Question: What is the earliest payment due date mentioned in the document?
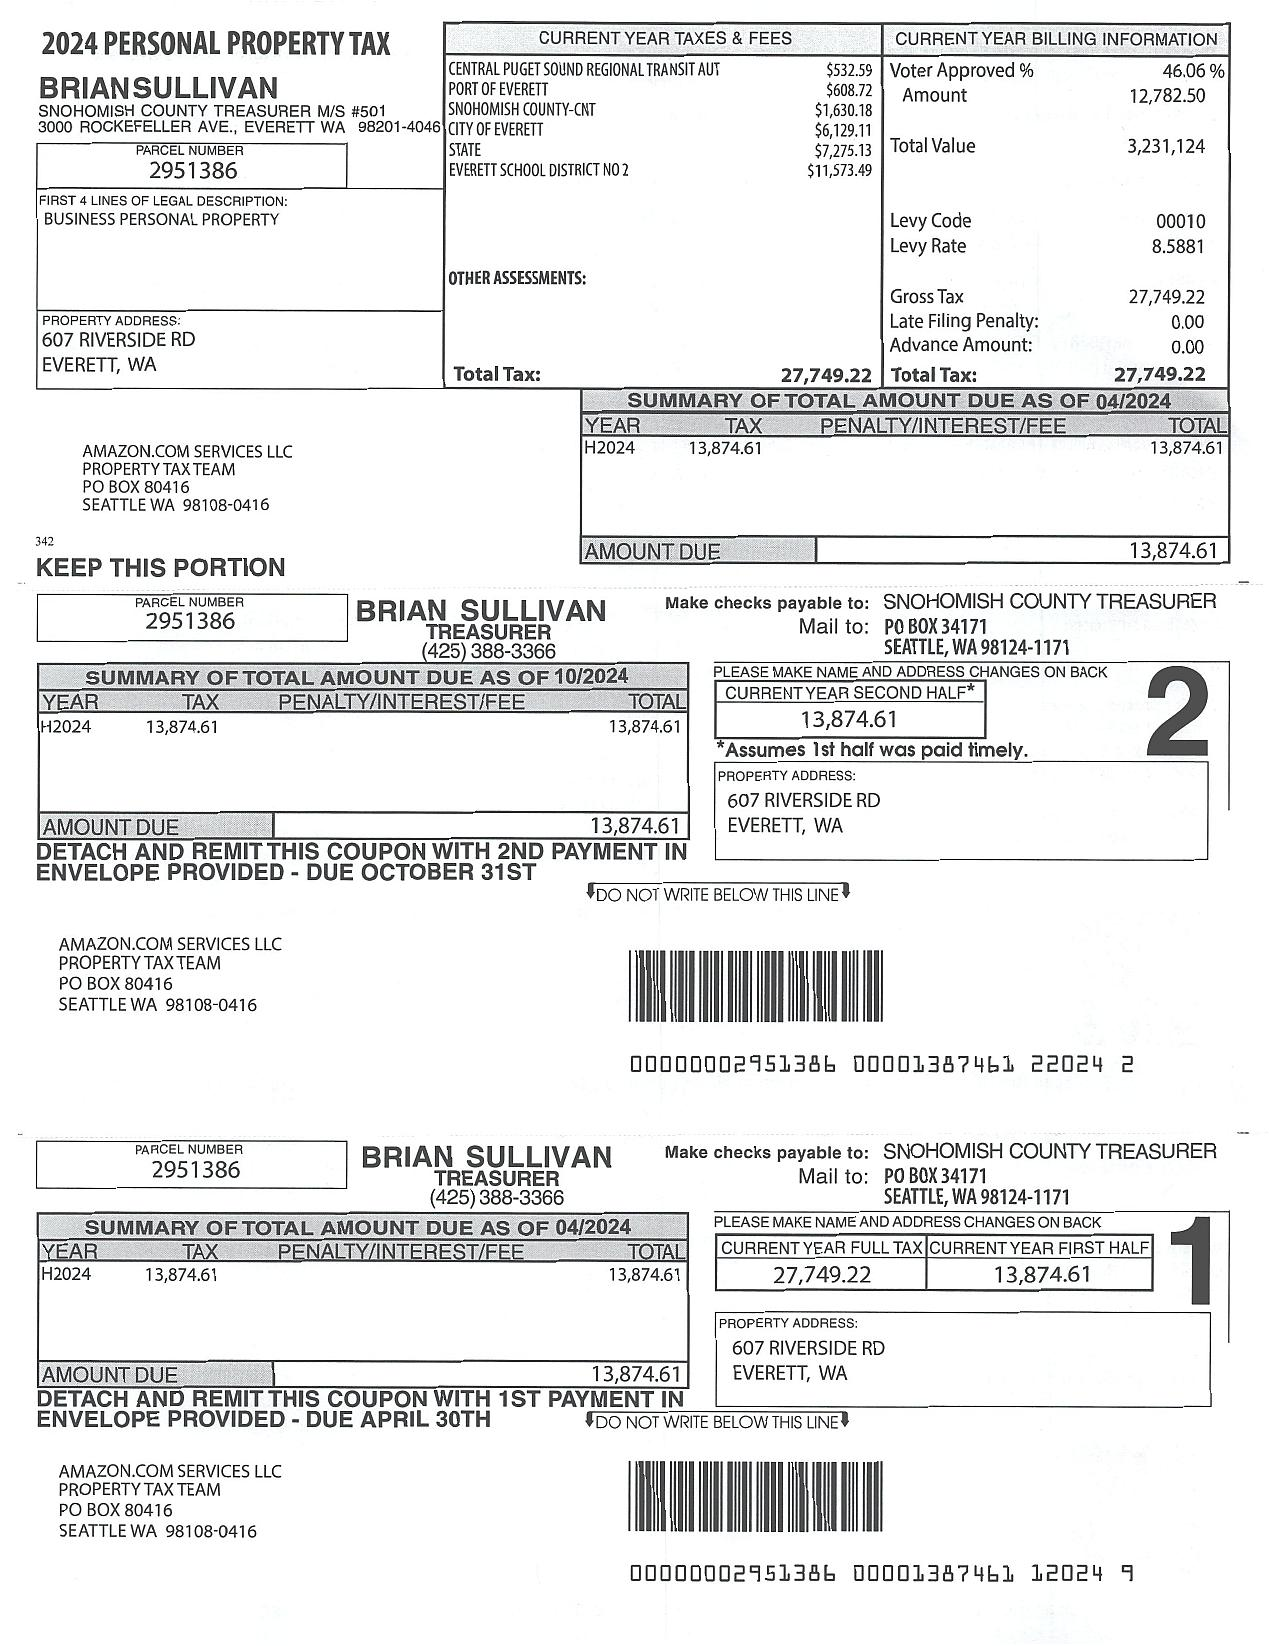
Answer: "April 30th"